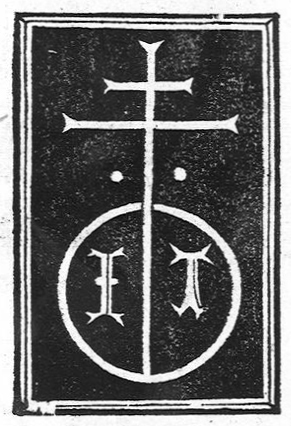
Signature of: johannes trechsel